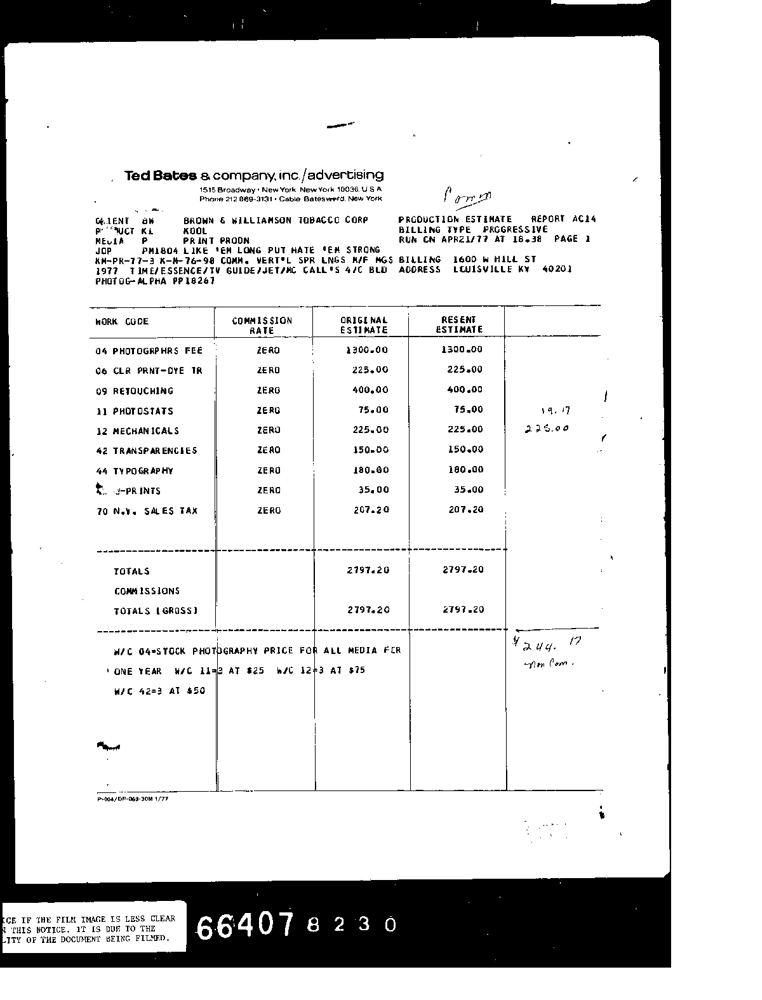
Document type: Invoice